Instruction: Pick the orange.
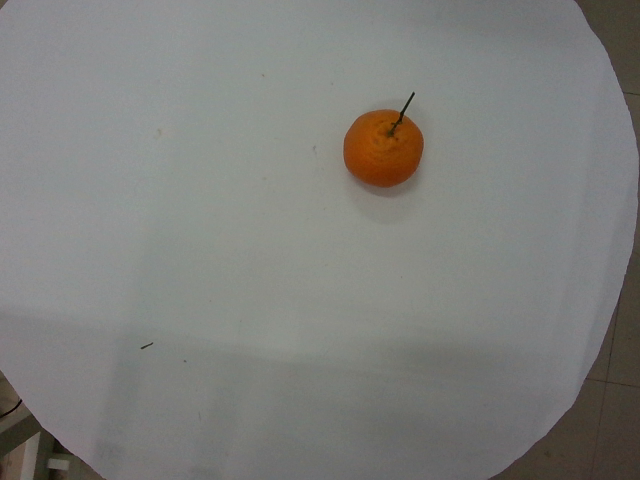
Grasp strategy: vertical